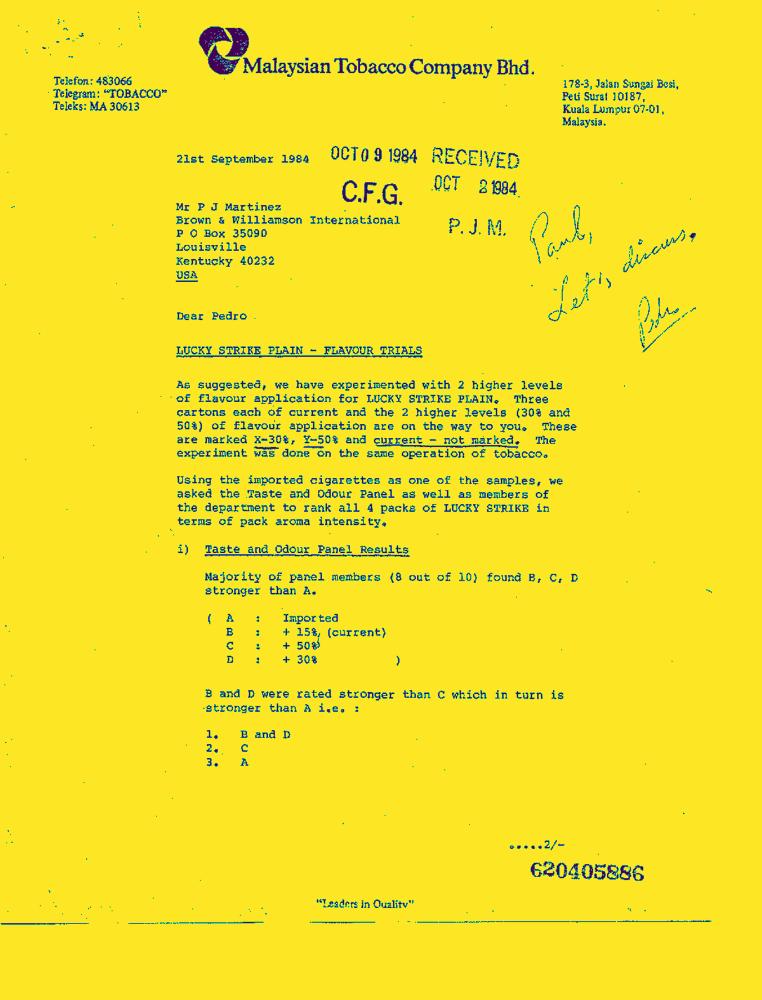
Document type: Letter-Doc